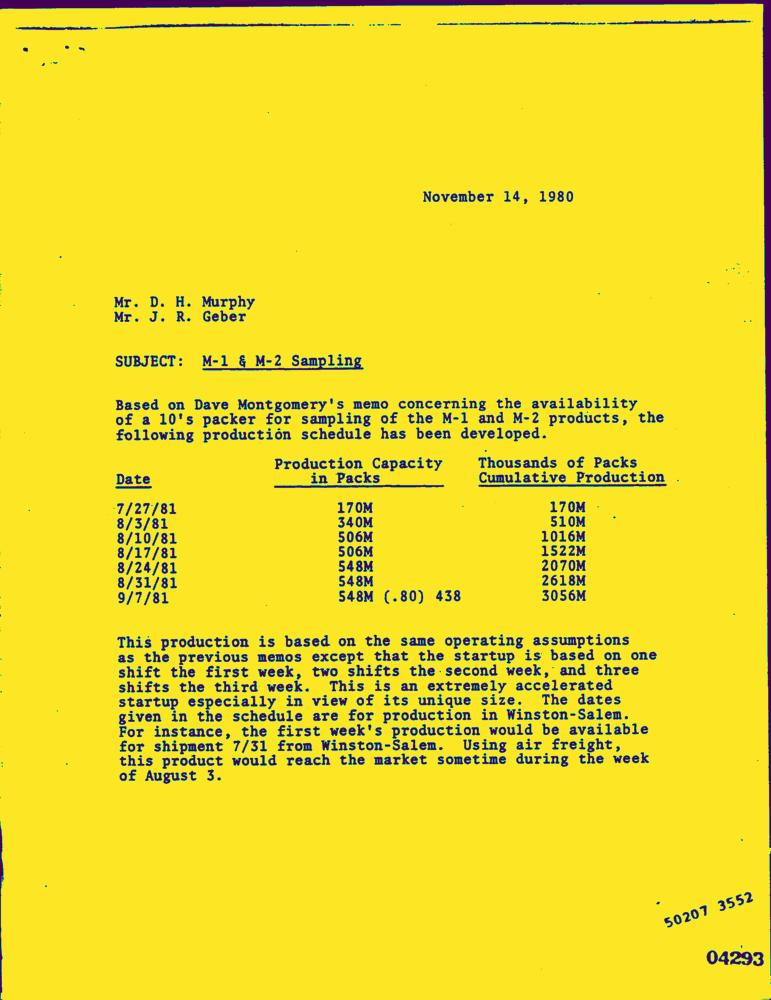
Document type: Letter-Doc